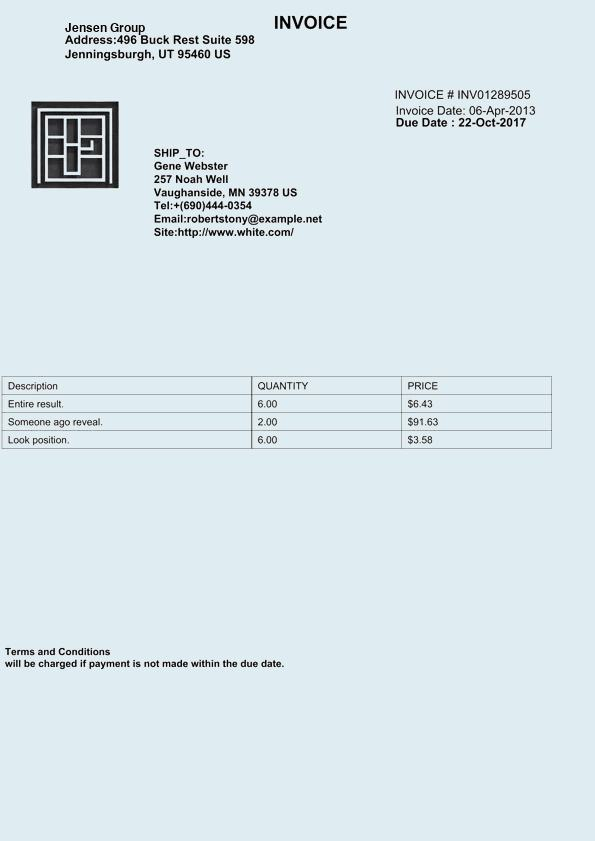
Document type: Invoice